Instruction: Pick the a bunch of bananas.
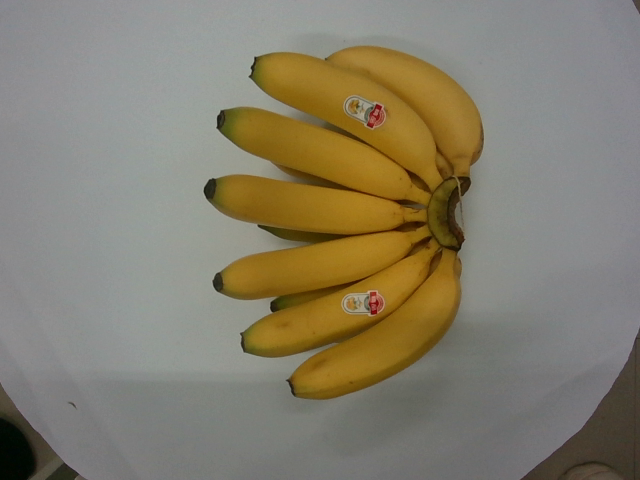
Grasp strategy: vertical